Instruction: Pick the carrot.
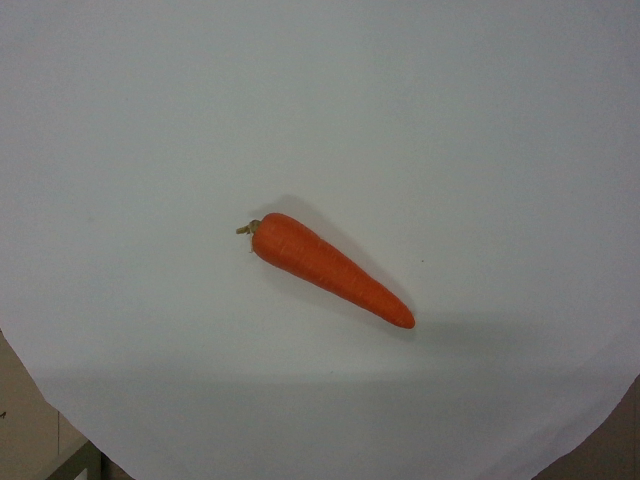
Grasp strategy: vertical